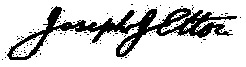
Signature of: joseph james ettor